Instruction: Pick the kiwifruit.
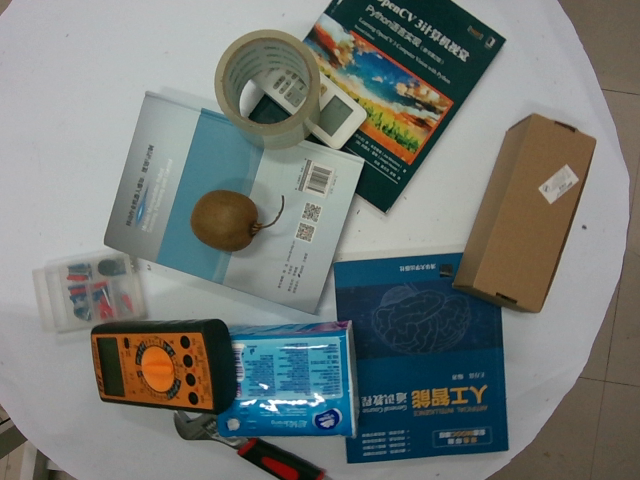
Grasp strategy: vertical